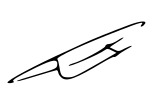
Signature of: mohammad javad bahonar